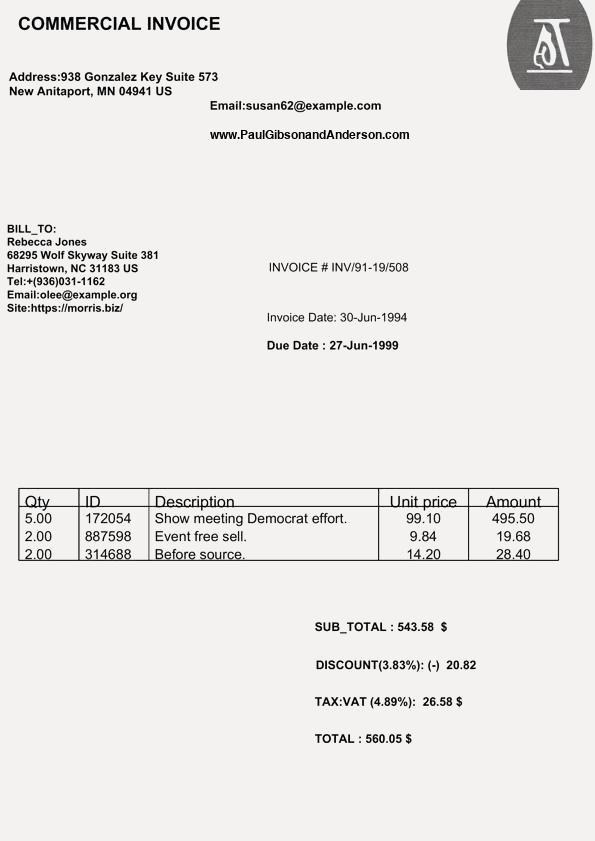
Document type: Invoice